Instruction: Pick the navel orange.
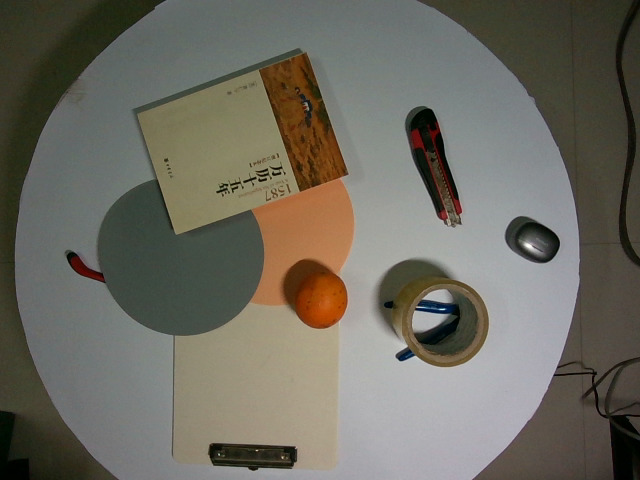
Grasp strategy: vertical